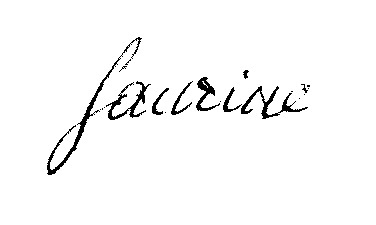
Signature of: jean pierre saurine